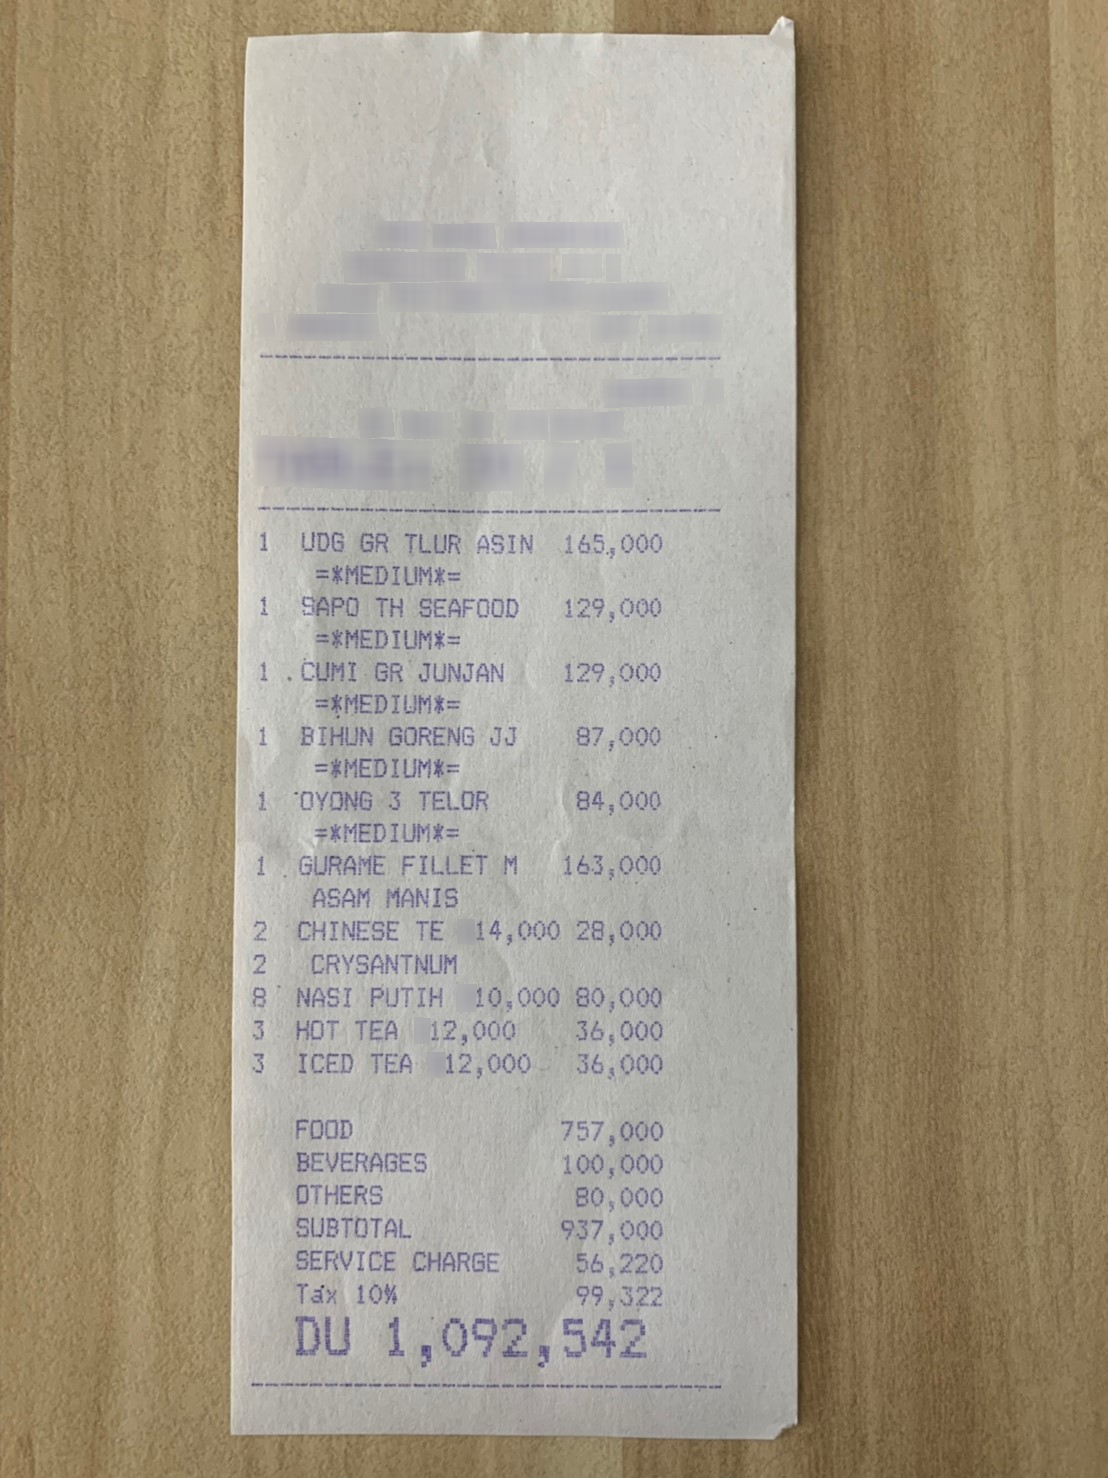
Receipt information:
subtotal: 937,000
svc: 56,220
tax: 99,322
total: 1,092,542
line_items: item_name: UDG GR TLUR ASIN
item_value: 165,000
item_quantity: 1
item_name: SAPO TH SEAFOOD
item_value: 129,000
item_quantity: 1
item_name: CUMI GR JUNJAN
item_value: 129,000
item_quantity: 1
item_name: BIHUN GORENG JJ
item_value: 87,000
item_quantity: 1
item_name: OYONG 3 TELOR
item_value: 84,000
item_quantity: 1
item_name: GURAME FILLET M
item_value: 163,000
item_quantity: 1
item_name: CHINESE TE
item_value: 28,000
item_quantity: 2
item_name: CRYSANTNUM
item_value: 0
item_quantity: 2
item_name: NASI PUTIH
item_value: 80,000
item_quantity: 8
item_name: HOT TEA
item_value: 36,000
item_quantity: 3
item_name: ICED TEA
item_value: 36,000
item_quantity: 3